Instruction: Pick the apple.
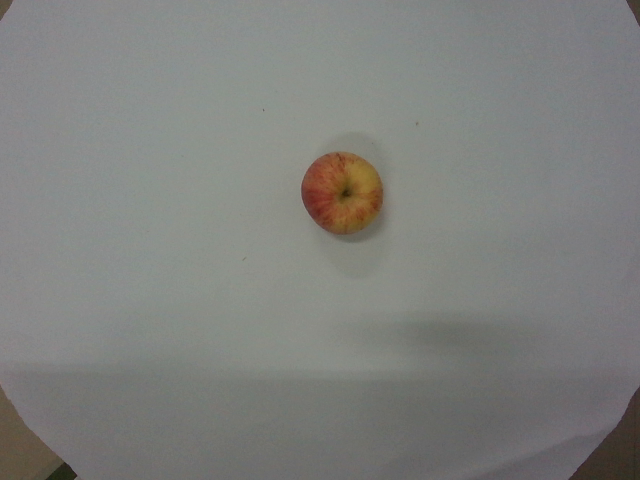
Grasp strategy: vertical